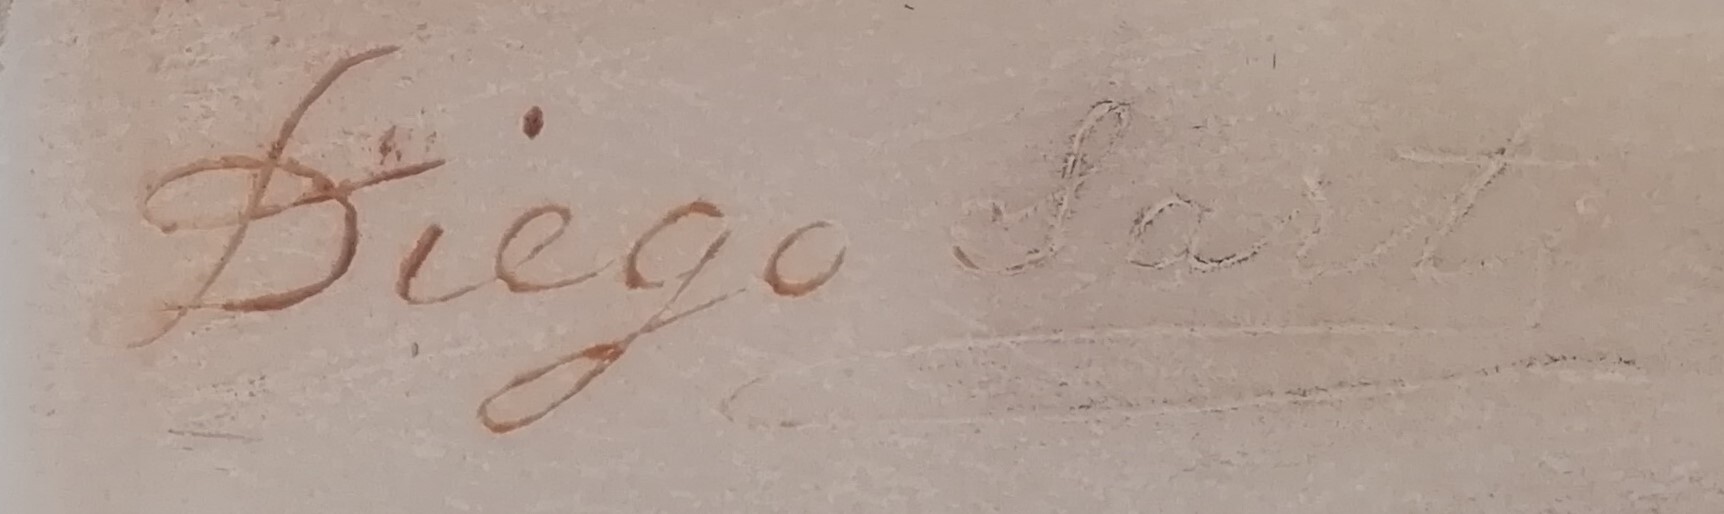
Signature of: diego sarti